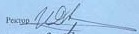
Signature of: ilya dvorkin